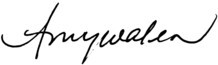
Signature of: amy walen